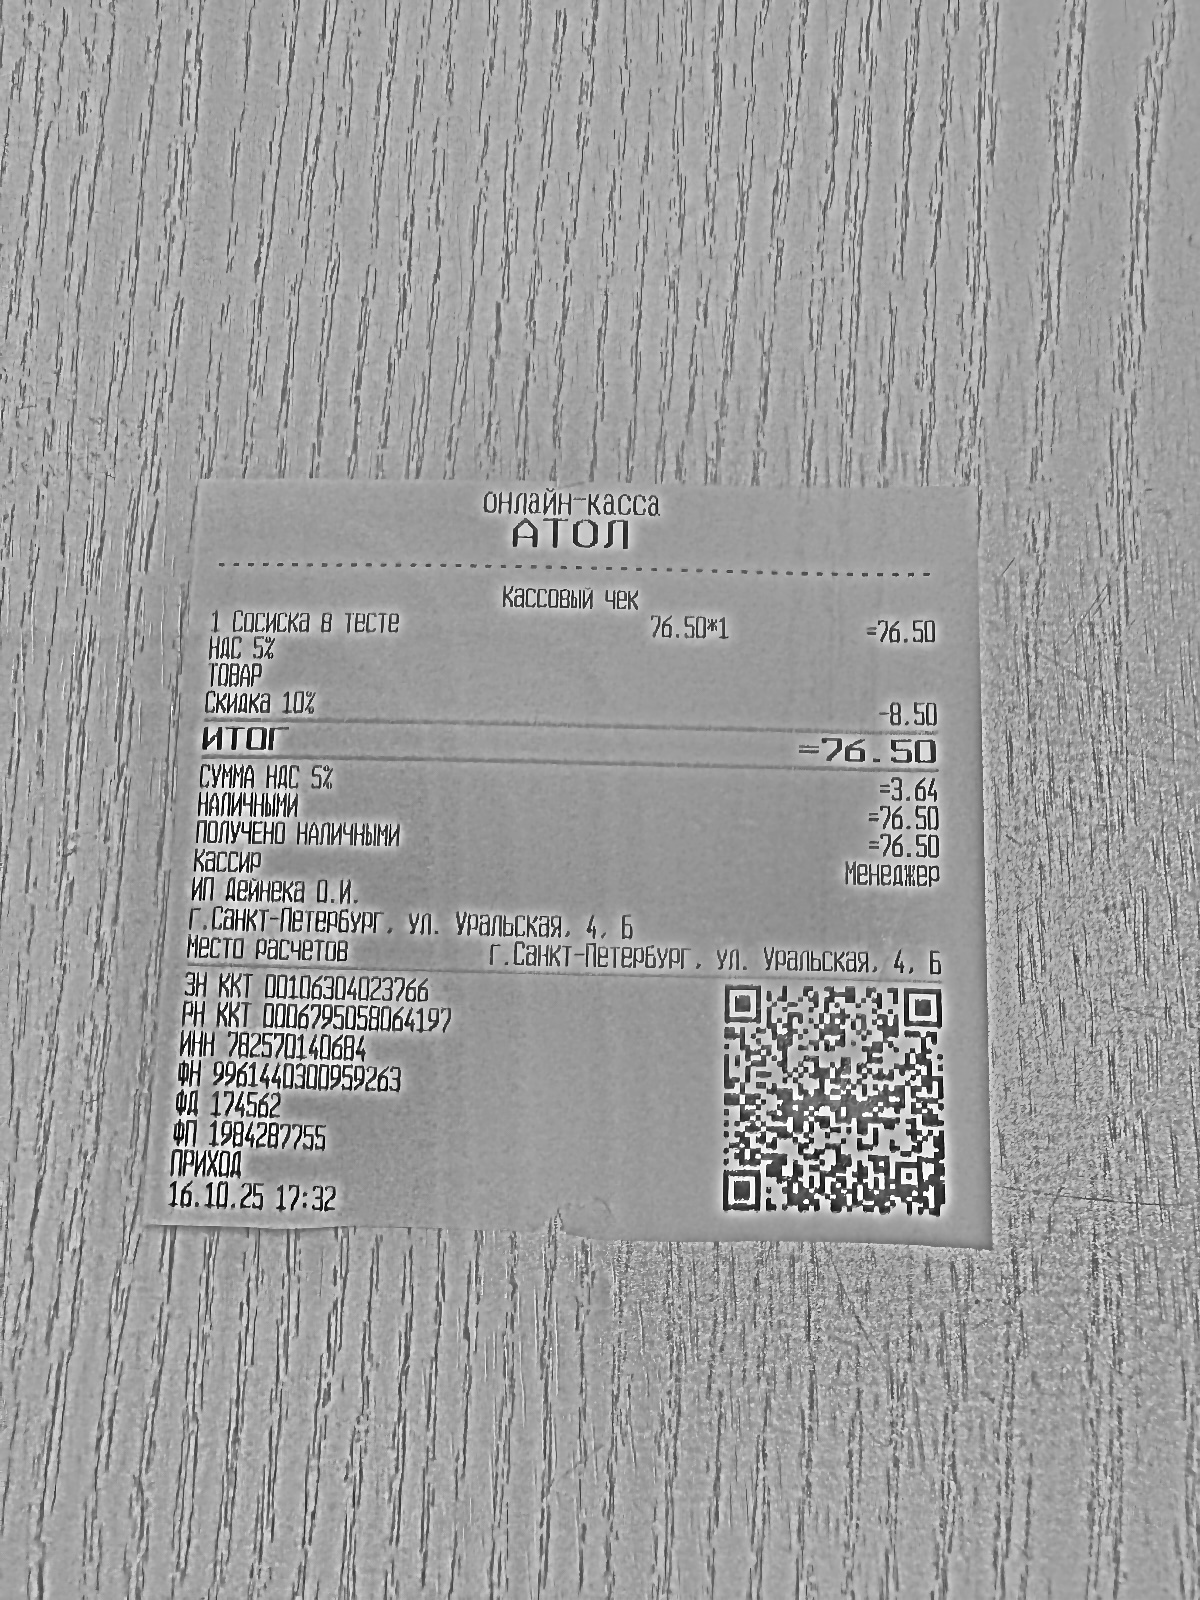
Продавец: ИП Дейнека О.И.
ИНН: 782570140684
Дата: 16.10.25
Товары: 1 Сосиска в тесте
Количество: 1
Цена: 76.50
Сумма: 76.50
Итого: 76.50